Question: What appears to be the issue?
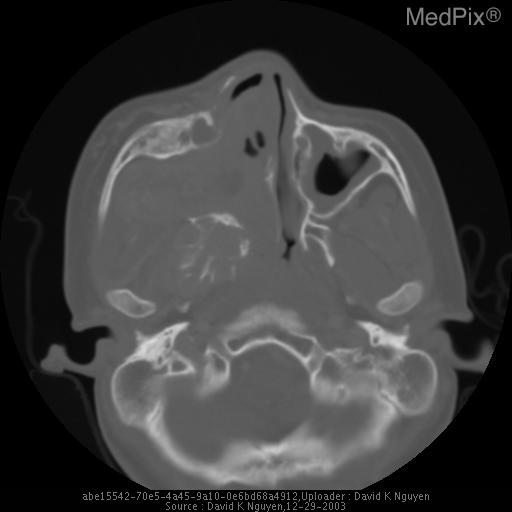
Answer: The findings suggest 1.  Large hypervascular mass, measuring 9 cm in its greatest
longitudinal dimension, which is situated in the region of the right
maxillary sinus, with extensive extension to surrounding regions, to include
bony destruction of the right pterygoid, tumor extension to the lateral
aspect of the right mandible, via the right infratemporal fossa, bony
destructive changes of the right base of the skull, to involve the foramen
ovale and rotundum, with intracranial extension on the right into the right
cavernous sinus.
     2.  Enlarged right cervical chain lymph nodes at both levels I and II
may represent inflammatory enlargement or metastatic disease.  There is tumor
extension to involve the right cavernous carotid, cranial nerves VII and III,
as well as expansion of the vidian canal, with likely involvement of the
greater petrousal nerve.
     3.  Bony destruction of the right maxilla and skull base, are also
present.
     4.  The most likely etiology of this tumor is a juvenile nasal
angiofibroma.  Other considerations would include a sarcoma or possibly a
meningioma.. Axial CT scan of lesion involving the right nasal cavity and paranasal sinuses
The nasoseptum is mildly deviated toward the left, the right maxillary sinus
is expanded by the mass along with both posterior and medial maxillary wall
destructive changes.  There is also bony expansion and disruption of the right pterygoid by the mass, as well as bony enlargement of the right greater wing of the sphenoid.. The patient might have a history of 14-year-old American Samoan male who presents with a history of epistaxis and expansile right facial mass..